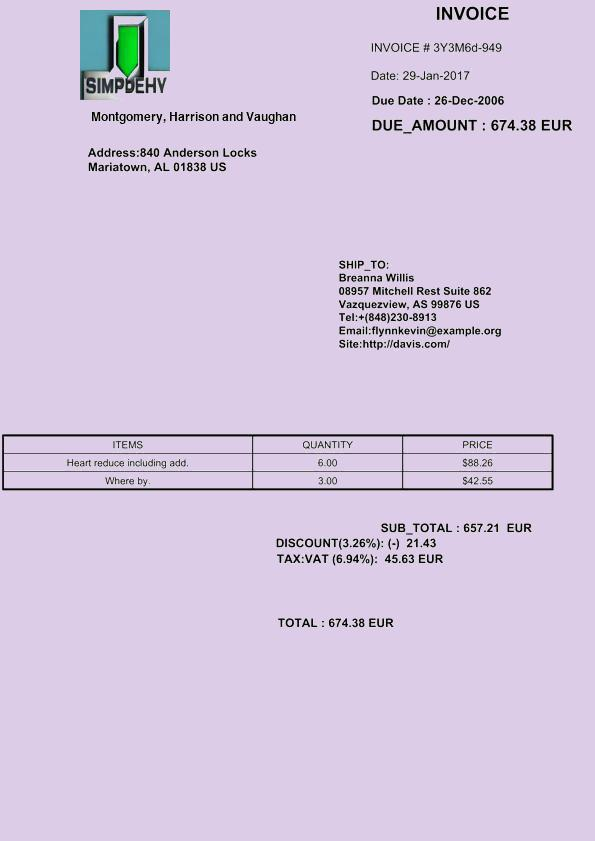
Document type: Invoice